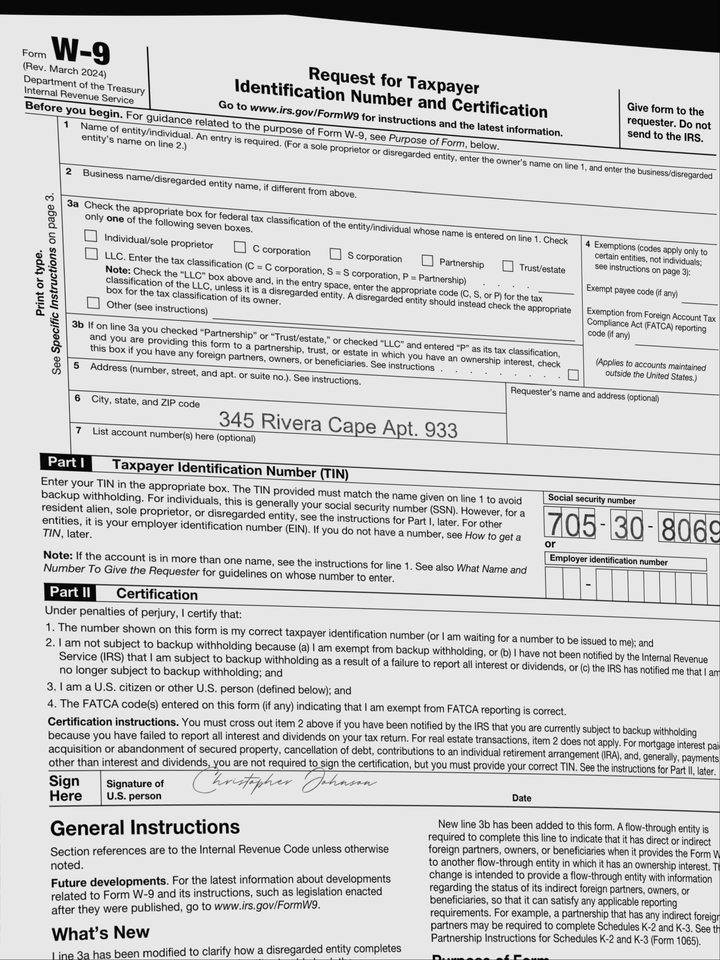
adr1: 345 Rivera Cape Apt. 933
cbx: no
ssn: 705308069